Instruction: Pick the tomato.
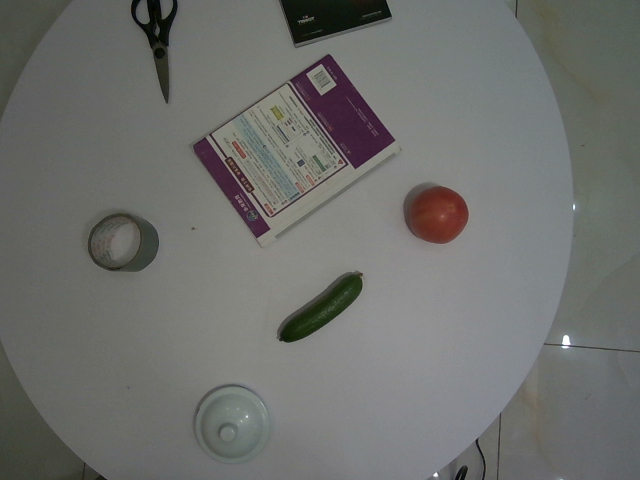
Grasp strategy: vertical